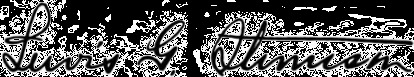
Signature of: lewis stevenson